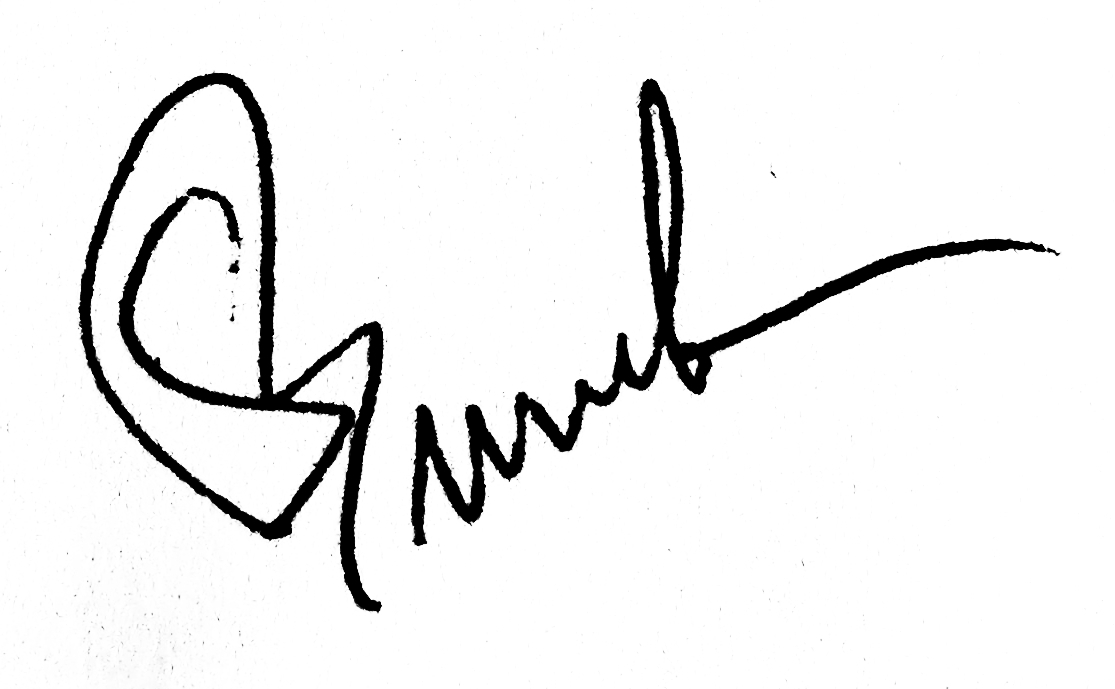
Signature of: ladislav bumba